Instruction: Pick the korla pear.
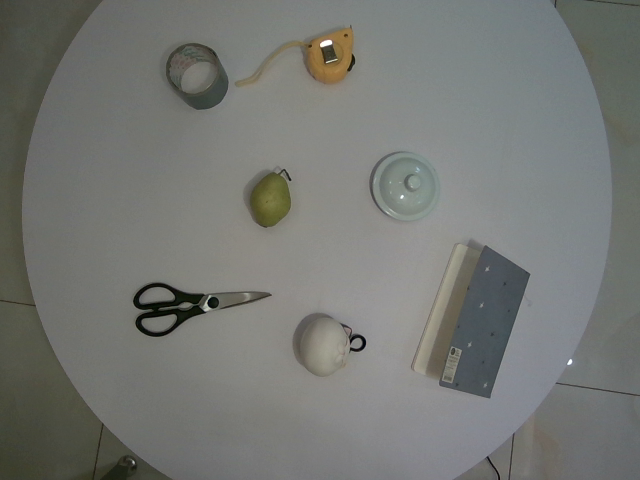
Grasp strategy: vertical